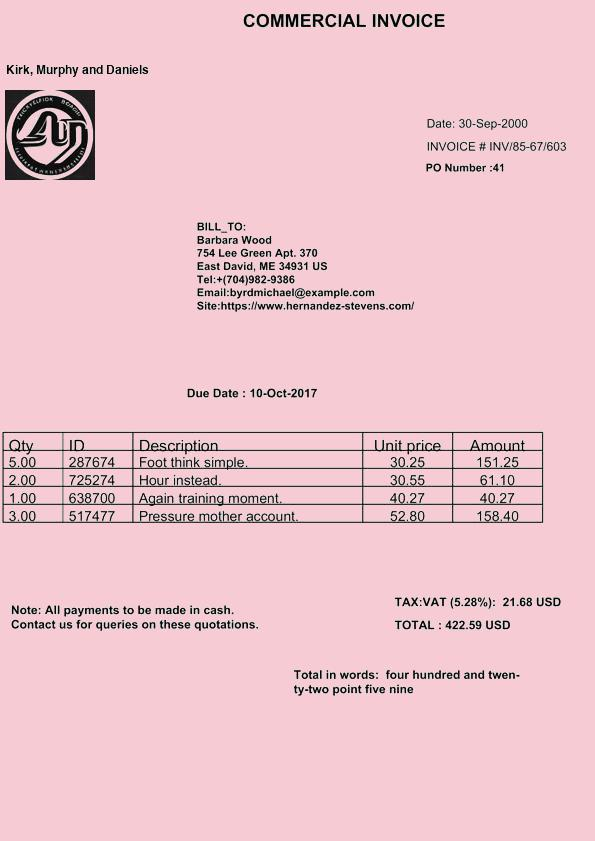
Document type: Invoice